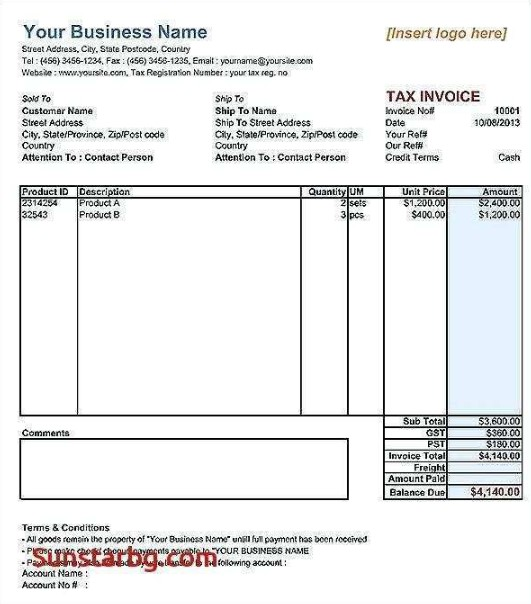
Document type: Invoice